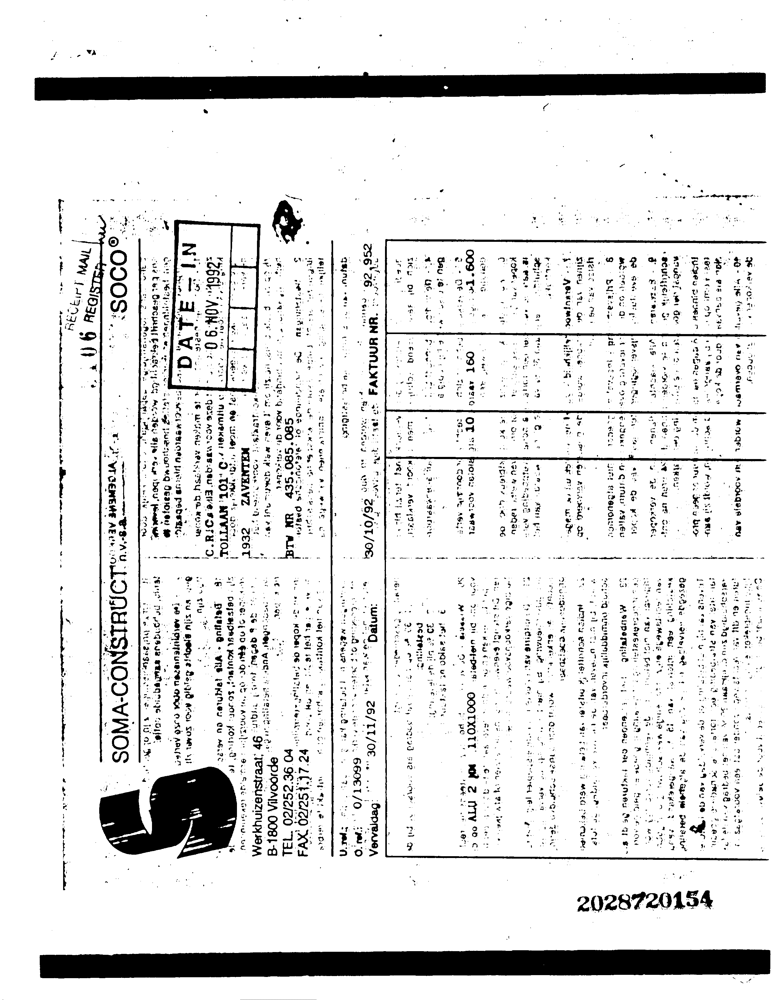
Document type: Invoice